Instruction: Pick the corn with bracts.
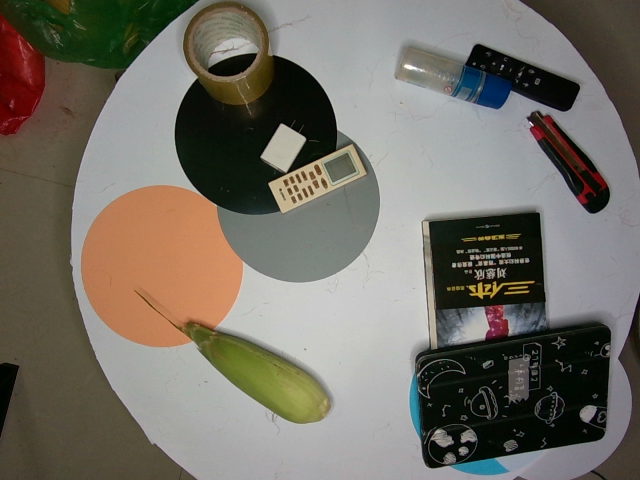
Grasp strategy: vertical